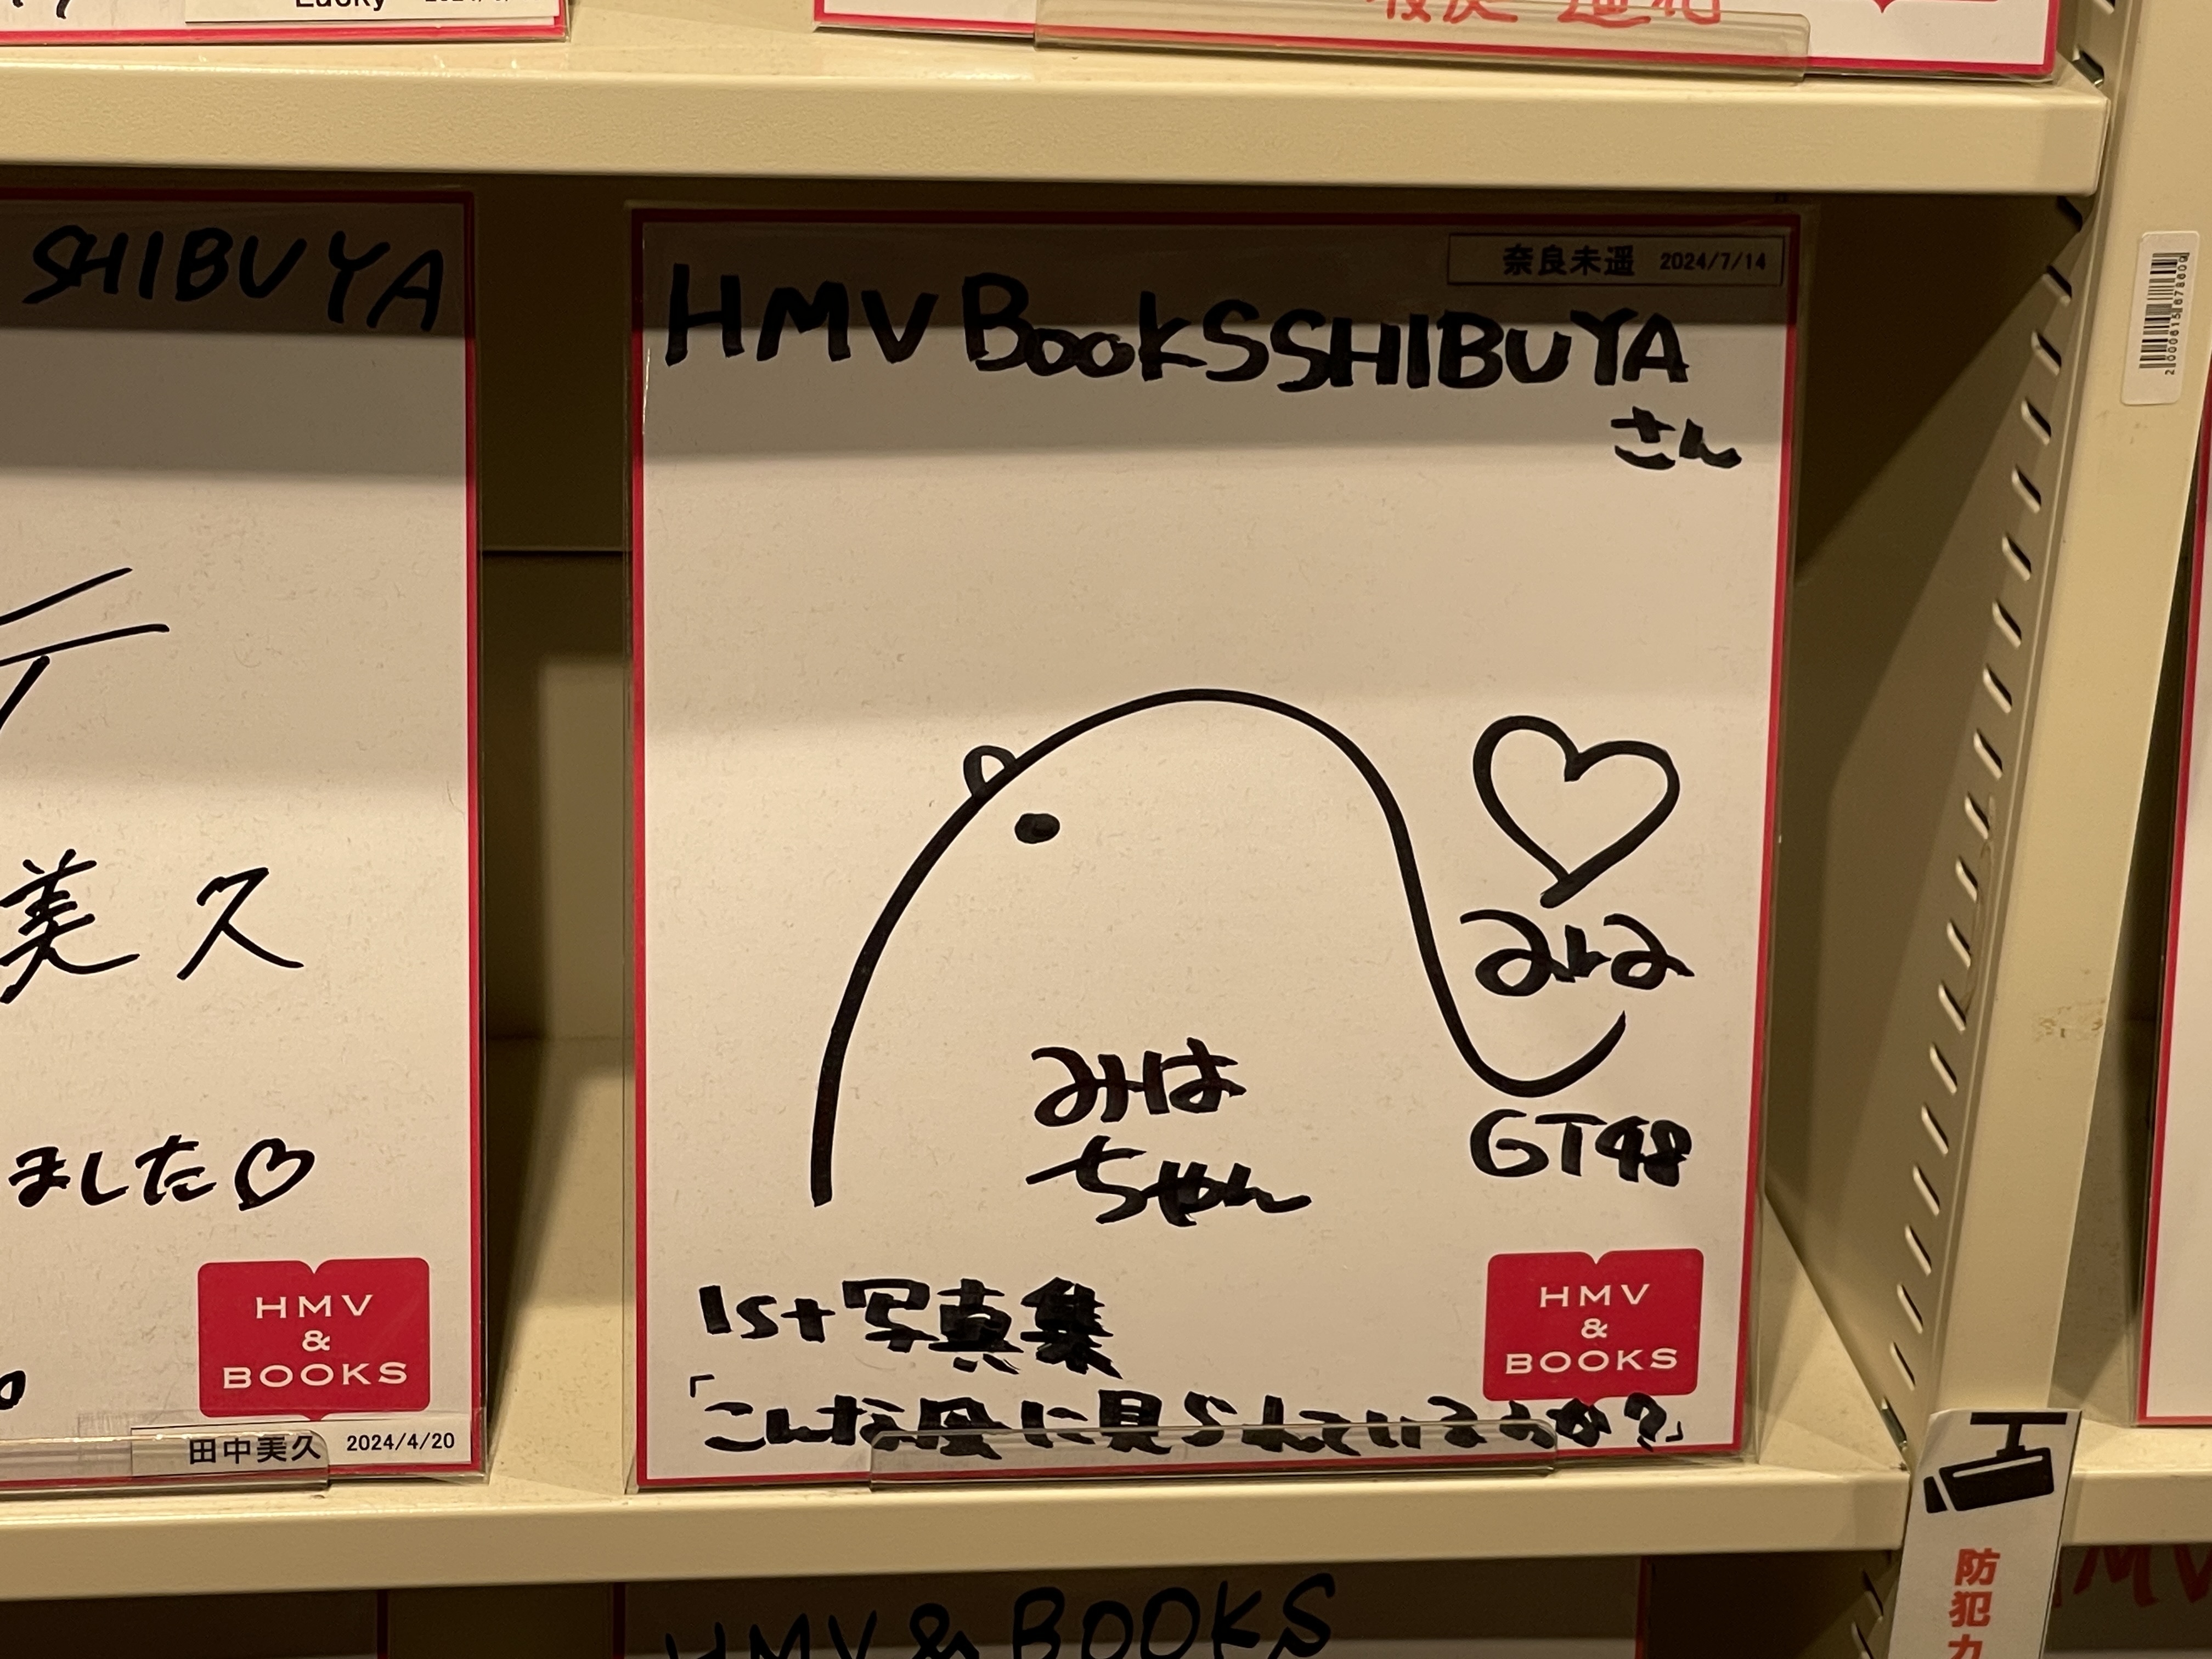
Signature of: miharu nara